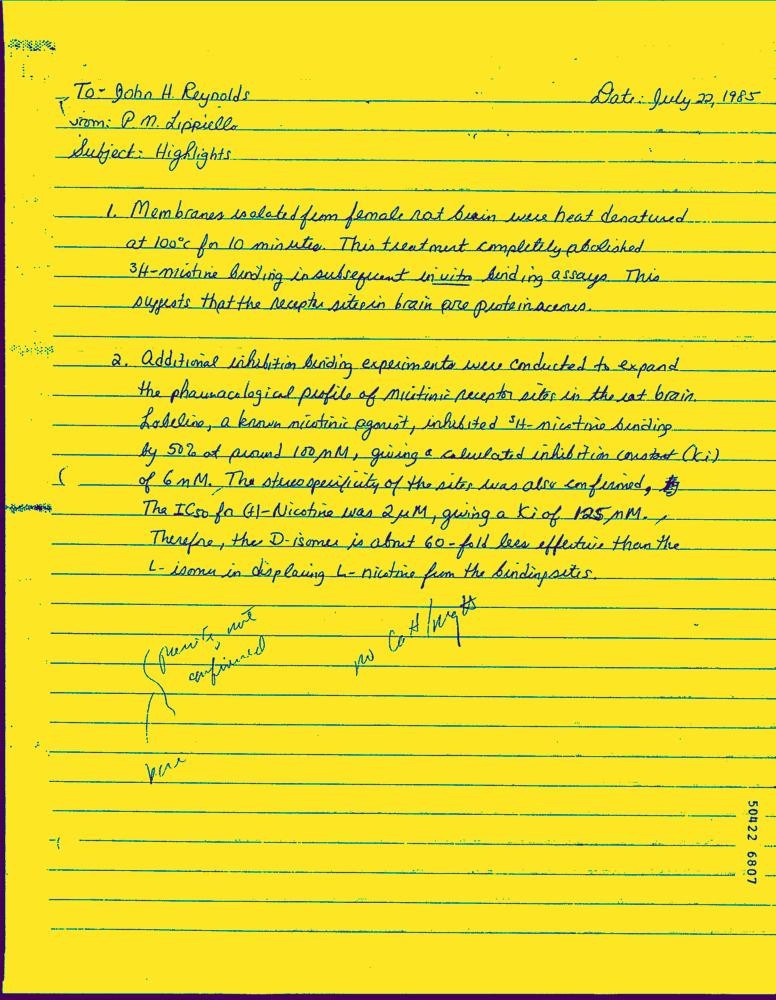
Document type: Hand-Written